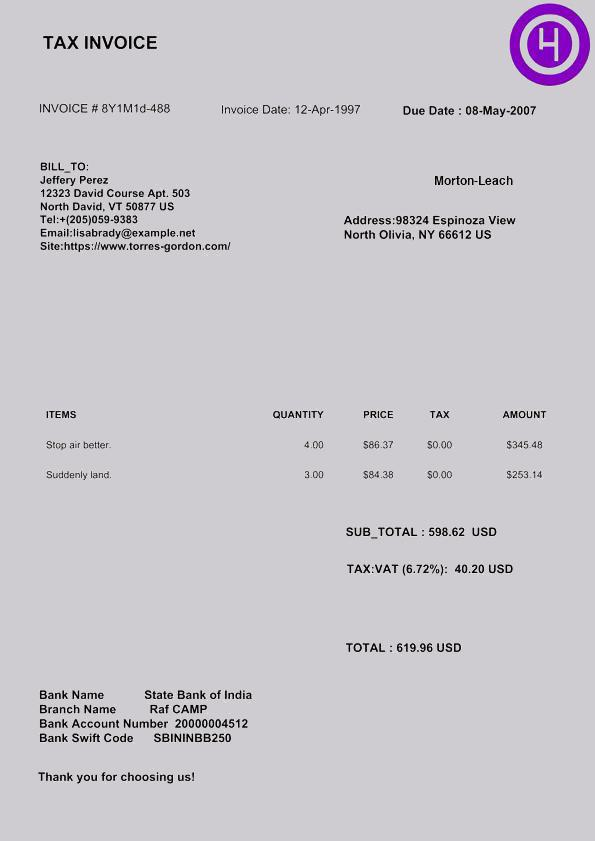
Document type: Invoice